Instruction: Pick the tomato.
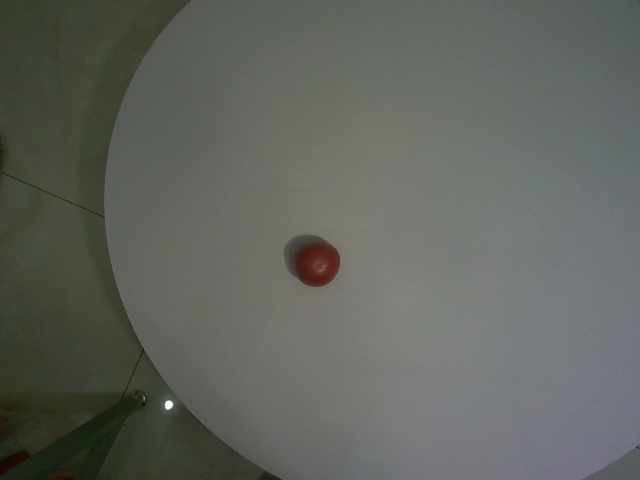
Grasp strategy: vertical